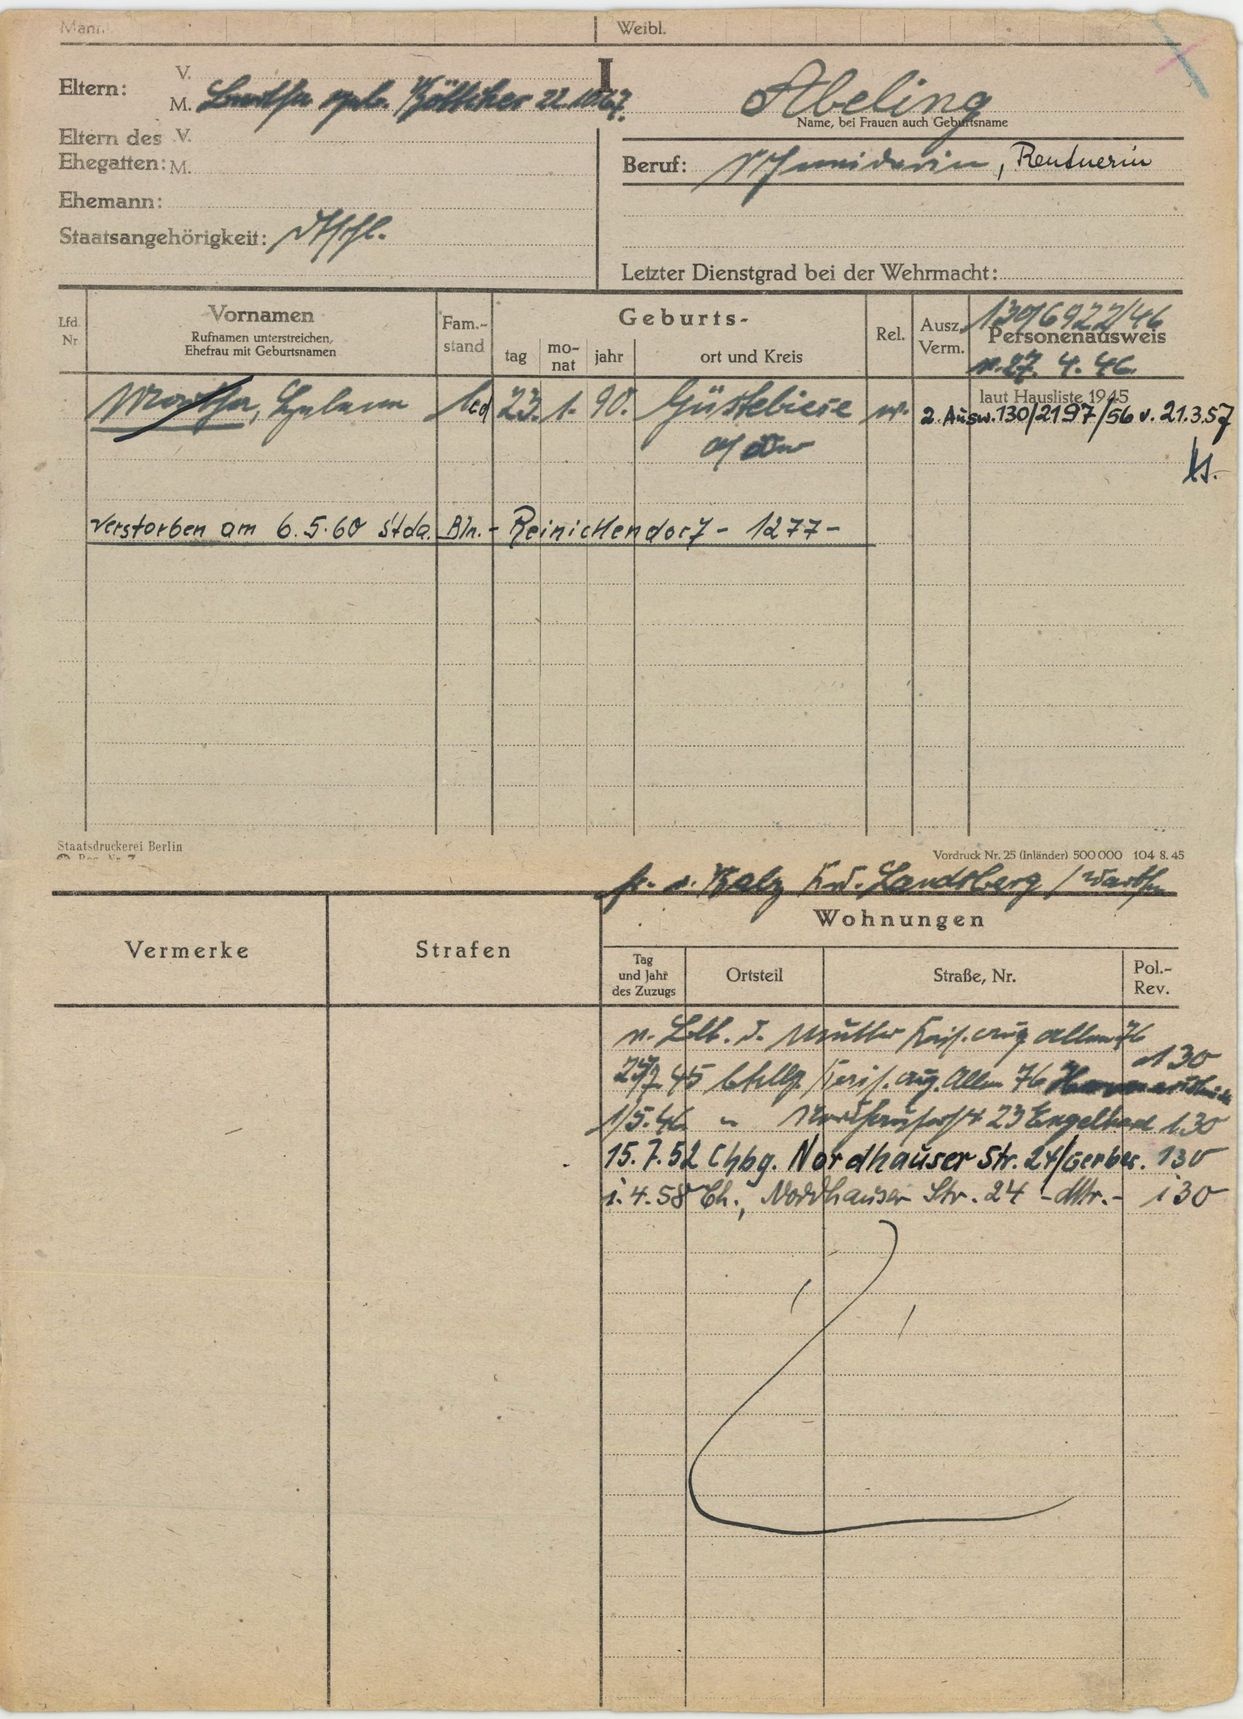
Abeling